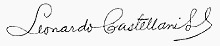
Signature of: leonardo castellani